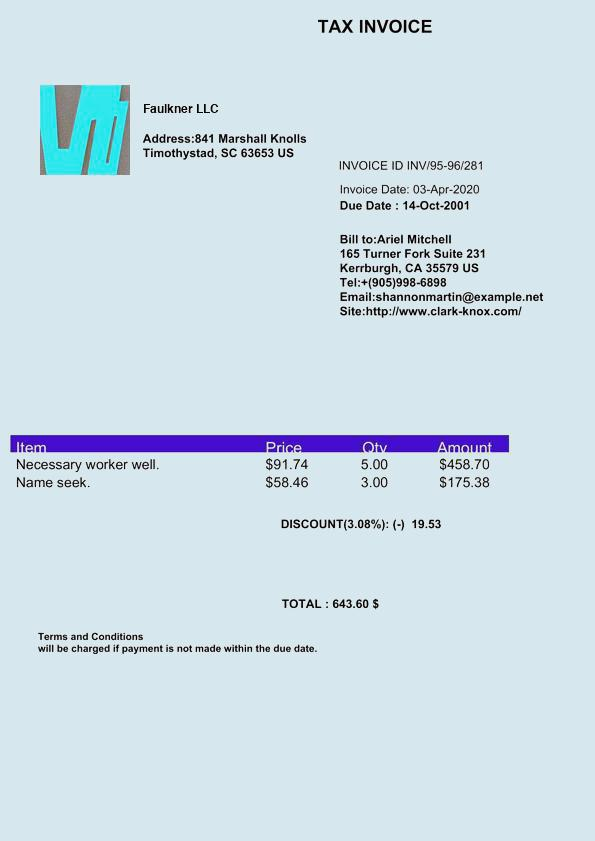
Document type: Invoice